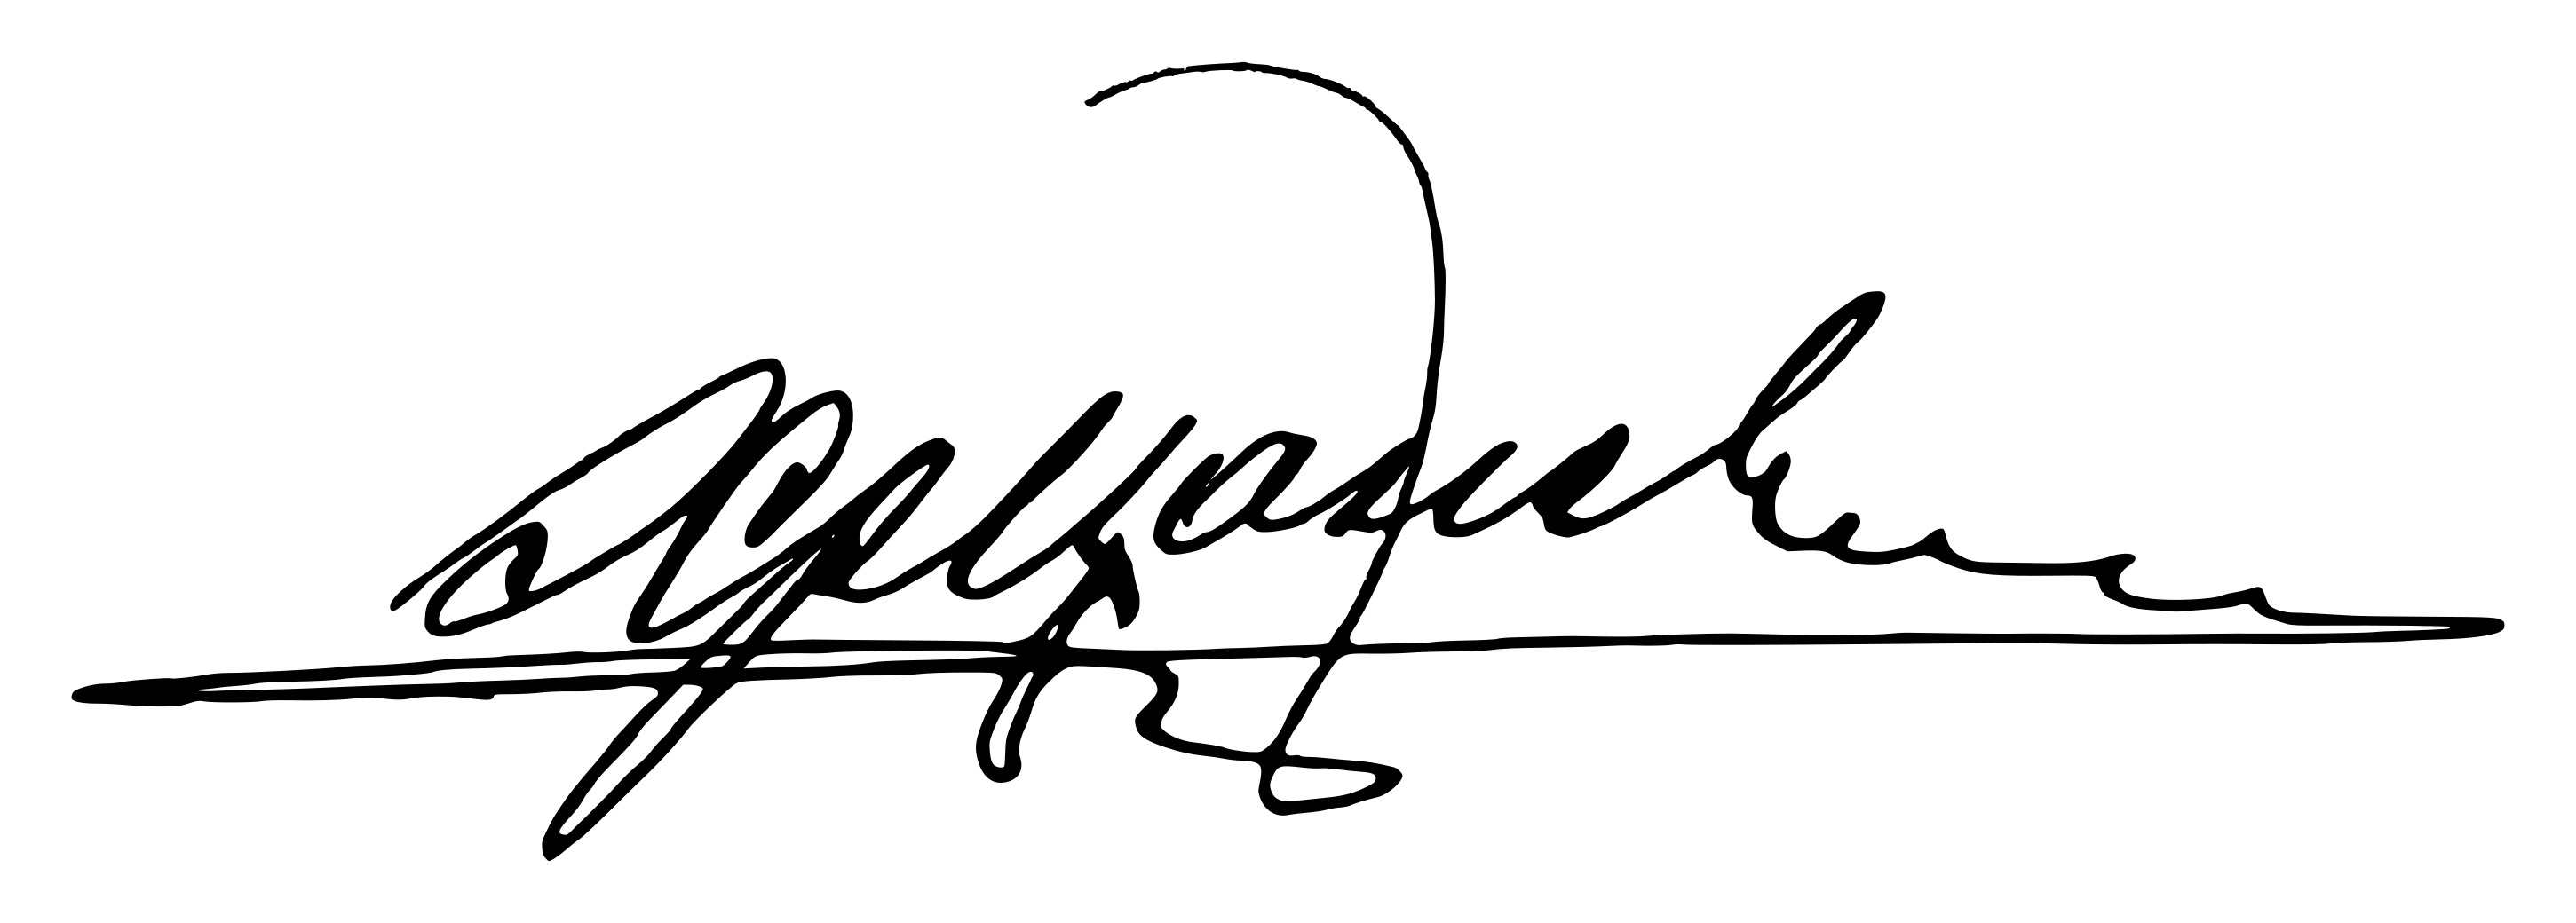
Signature of: hristo tsanev